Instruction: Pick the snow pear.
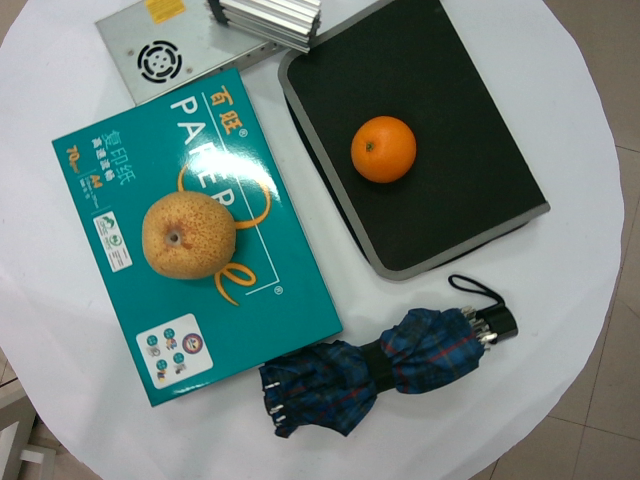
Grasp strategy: vertical